Question: What is the main concern?
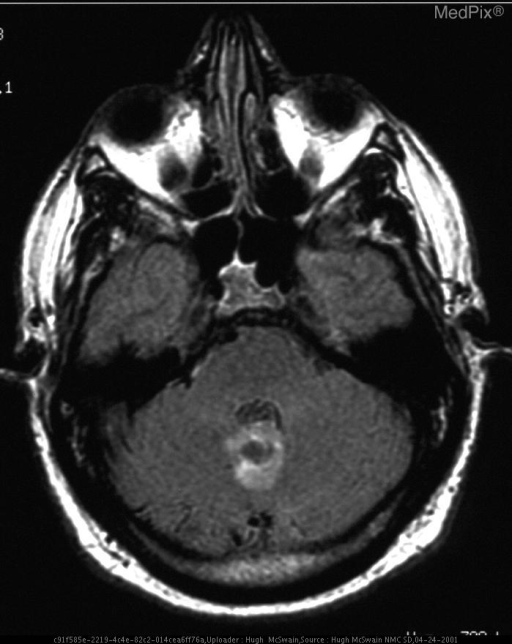
Answer: The findings suggest NCHCT demonstrates hemorrhage in the lateral ventricles and the fourth ventricle with intraparenchymal hemorrhage adjacent to this in the right cerebellum.  MRI demonstrates  multiple flow voids in the right cerebellum which enhance on post gadolinium images.  Angiography demonstrates right PICA aneurysm with a cerebellar AVM.. MRI demonstrates multiple flow voids in the right cerebellum with a dilated serpentine flow void.. The patient might have a history of 38 y/o man presents to ER with history of headache after being choked during a basketball game..